Question: How is the property described in the document?
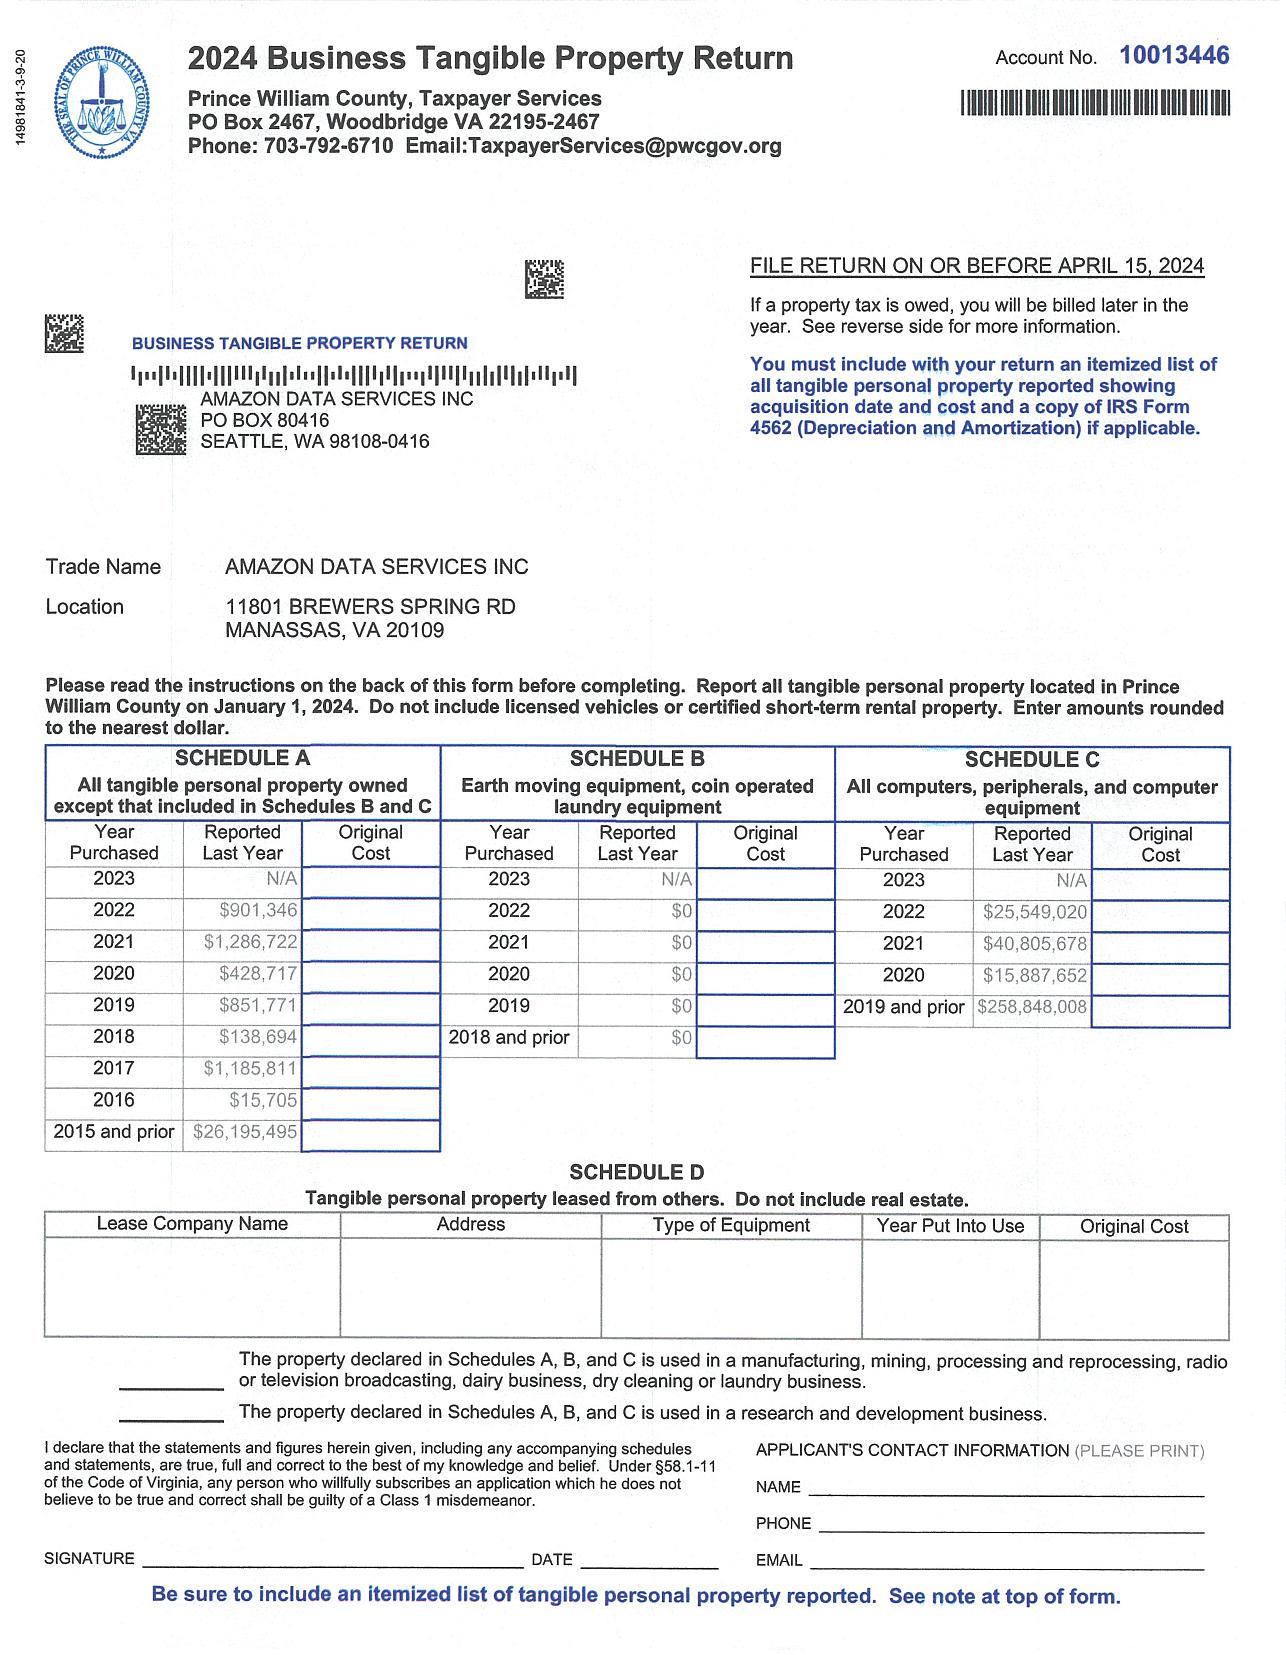
Answer: "AMAZON DATA SERVICES INC"